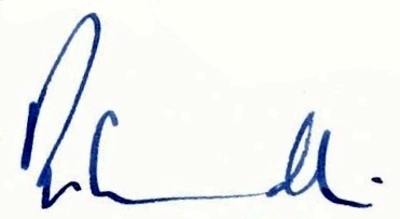
Signature of: rajiv gandhi